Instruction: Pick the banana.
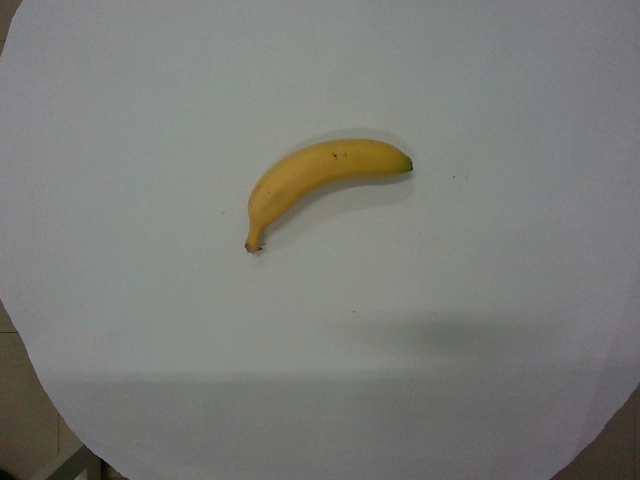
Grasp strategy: vertical